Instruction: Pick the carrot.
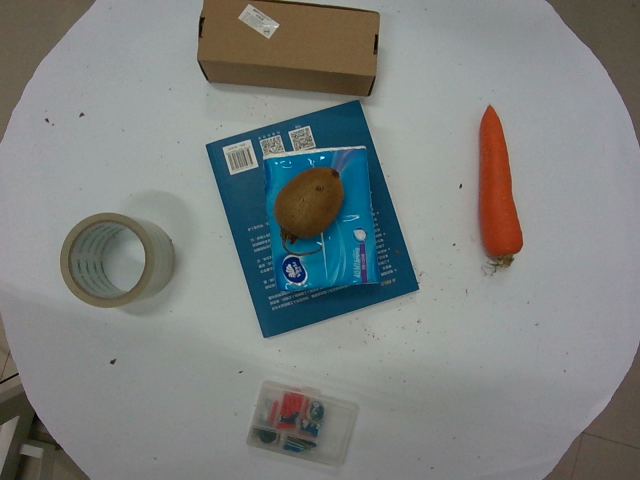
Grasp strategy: vertical